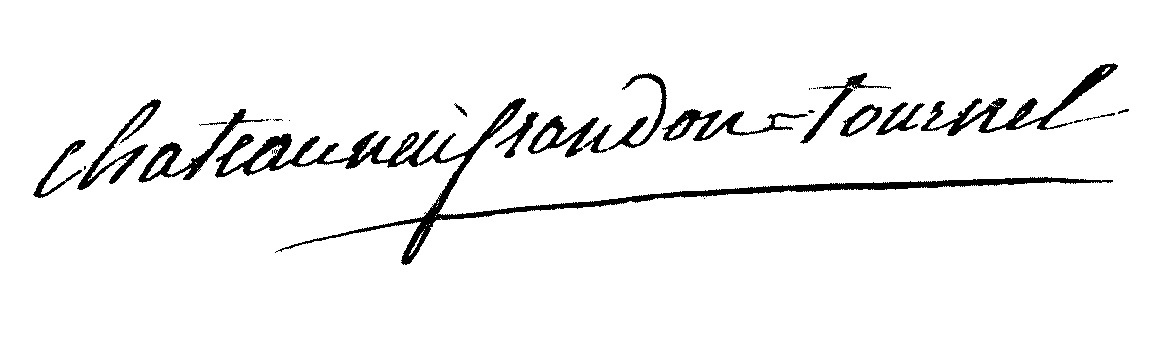
Signature of: alexandre paul guérin de tournel de joyeuse de chateauneuf randon